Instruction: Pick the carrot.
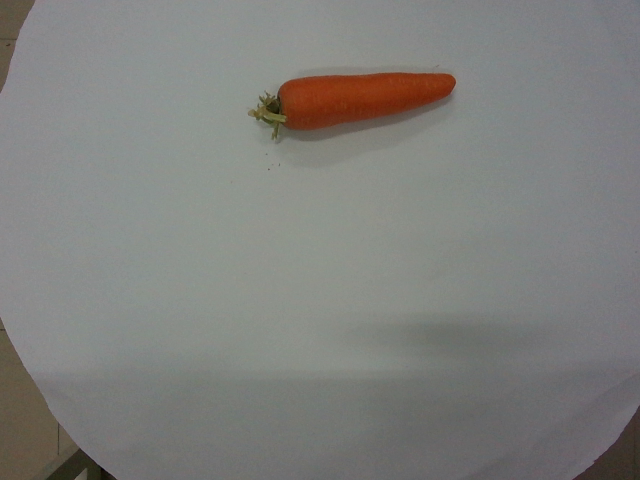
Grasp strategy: vertical